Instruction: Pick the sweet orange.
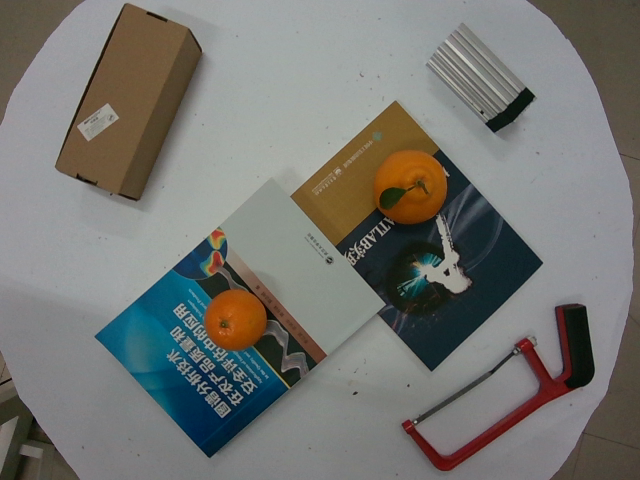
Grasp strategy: vertical